Question: What appears to be the issue?
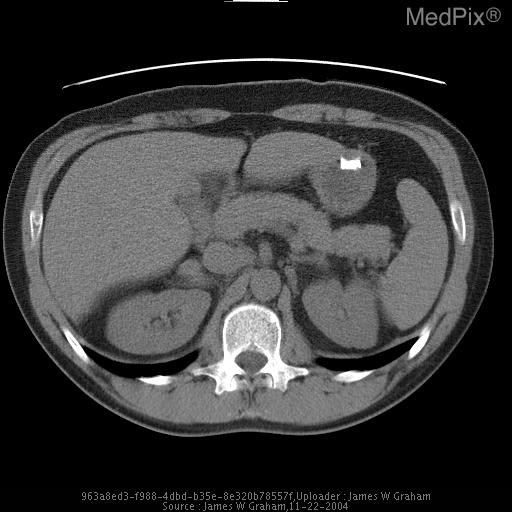
Answer: The findings suggest CT KUB was performed to evaluate for suspected renal stones. CT evaluation demonstrated normal appearing kidneys, with no evidence of renal obstruction or urolithiasis. A recently passed stone was considered, and the patient discharged home.

The patient returned 4 days later with continued and worsening left flank pain. There was flank tenderness on physical exam. UA showed moderate blood. CBC was normal, including a normal white count. CT KUB was again performed. There was no urolithiasis or hydronephrosis, but there was interval development of significant perinephric stranding. Given lack of other clinical findings of pyelonephritis, a renal mass could not be excluded, and a contrast examination was ordered.

Contrast CT demonstrated a wedge shaped area of non-perfusion in the upper outer aspect of the left kidney. A renal infarct was felt to be the most likely etiology, though there was no history to suggest a source. Further evaluation included echocardiography, which was negative. Laboratory analysis for abnormal clotting factors was negative. As fibromuscular dysplasia and vasculitis were also considered, renal MRA performed. This again demonstrated the area of non-perfusion in the left kidney, but also showed irregular narrowing and dilation of both renal arteries, highly suggest of fibromuscular dysplasia.

The patient was treated for symptoms and placed on Plavix. Outpatient angiography was then performed, confirming findings of FMD previously seen on MR. Figure 1 – Initial CT KUB
No nephrolithiasis, mass or evident perinephric stranding.. The patient might have a history of 38 year old healthy male with past medical history significant only for recent onset hypertension. Presented to the Emergency Department with acute onset of left flank pain..